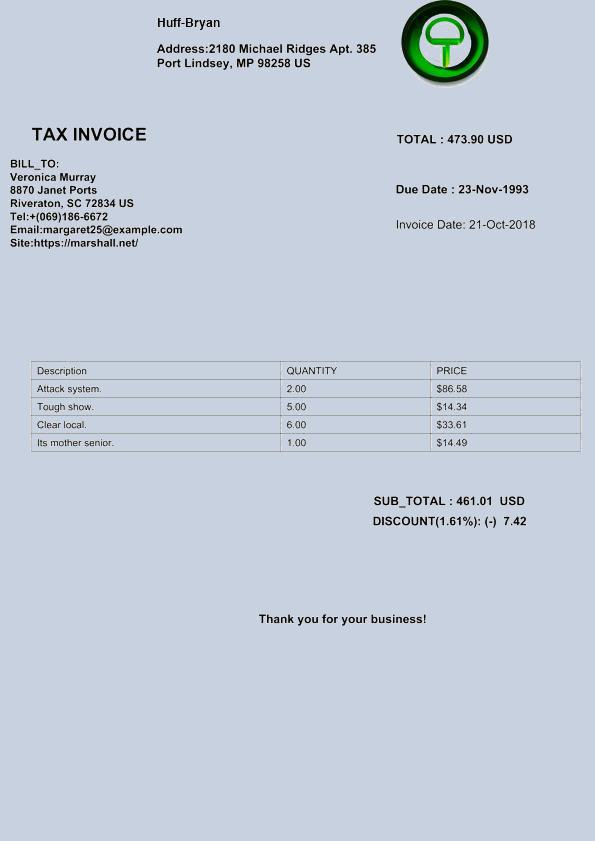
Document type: Invoice